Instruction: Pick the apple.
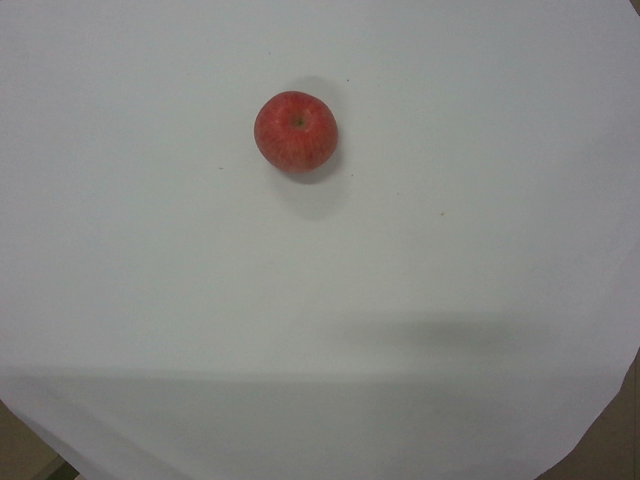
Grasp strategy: vertical